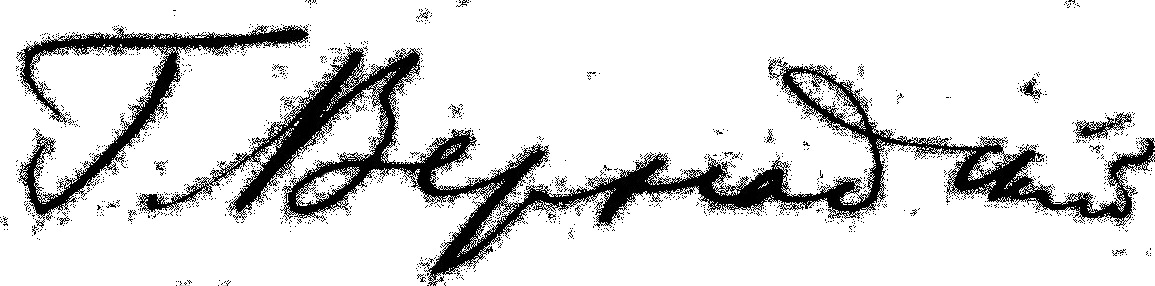
Signature of: george vernadsky